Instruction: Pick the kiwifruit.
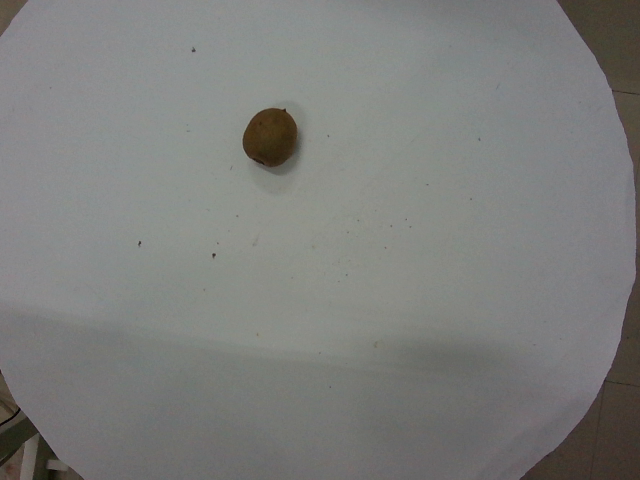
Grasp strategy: vertical